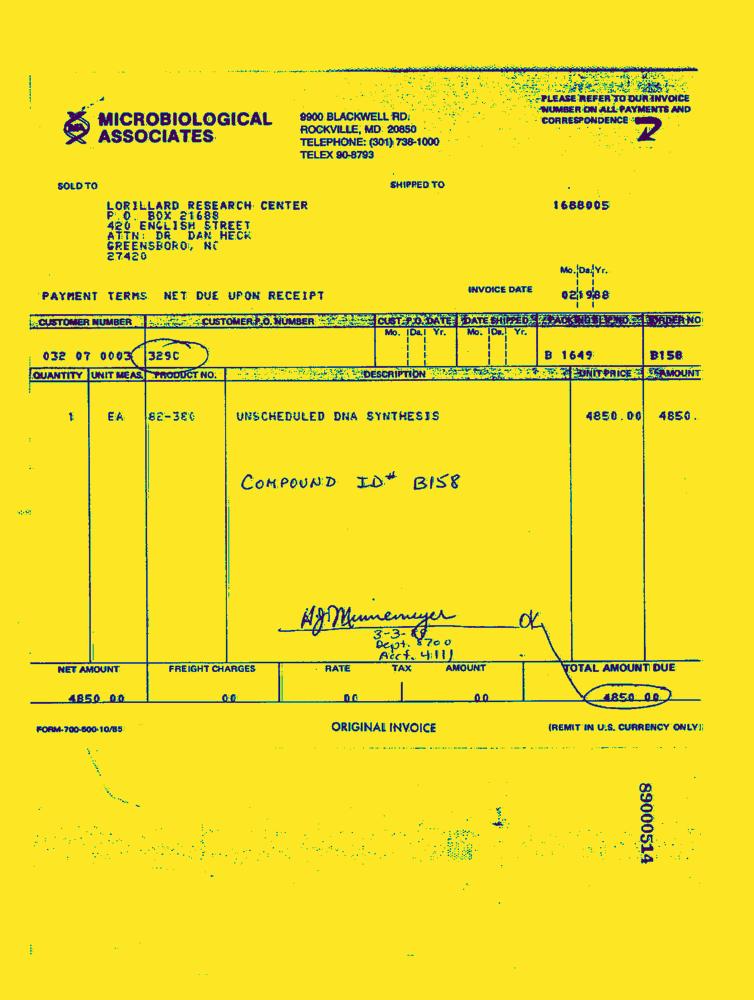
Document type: Invoice-Doc